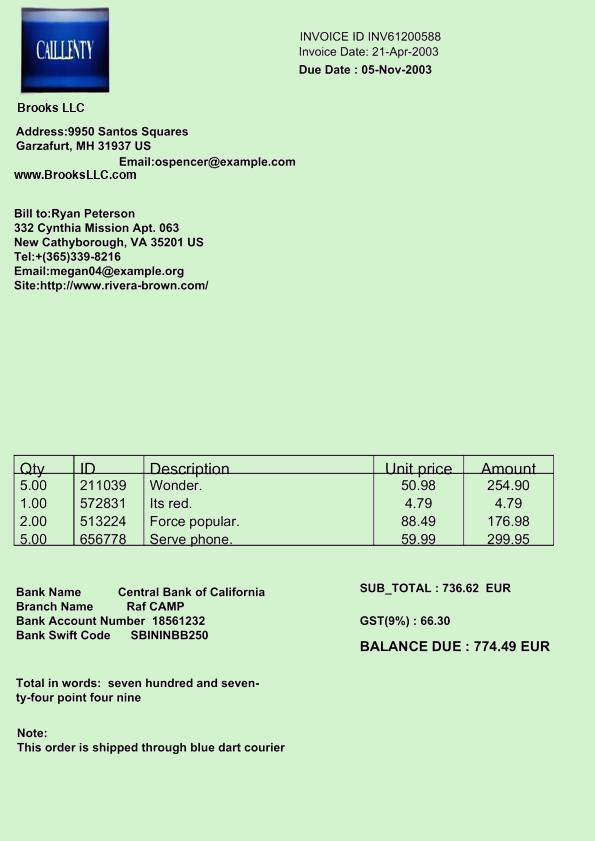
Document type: Invoice